Question: What jurisdiction, city, or county is the document associated with?
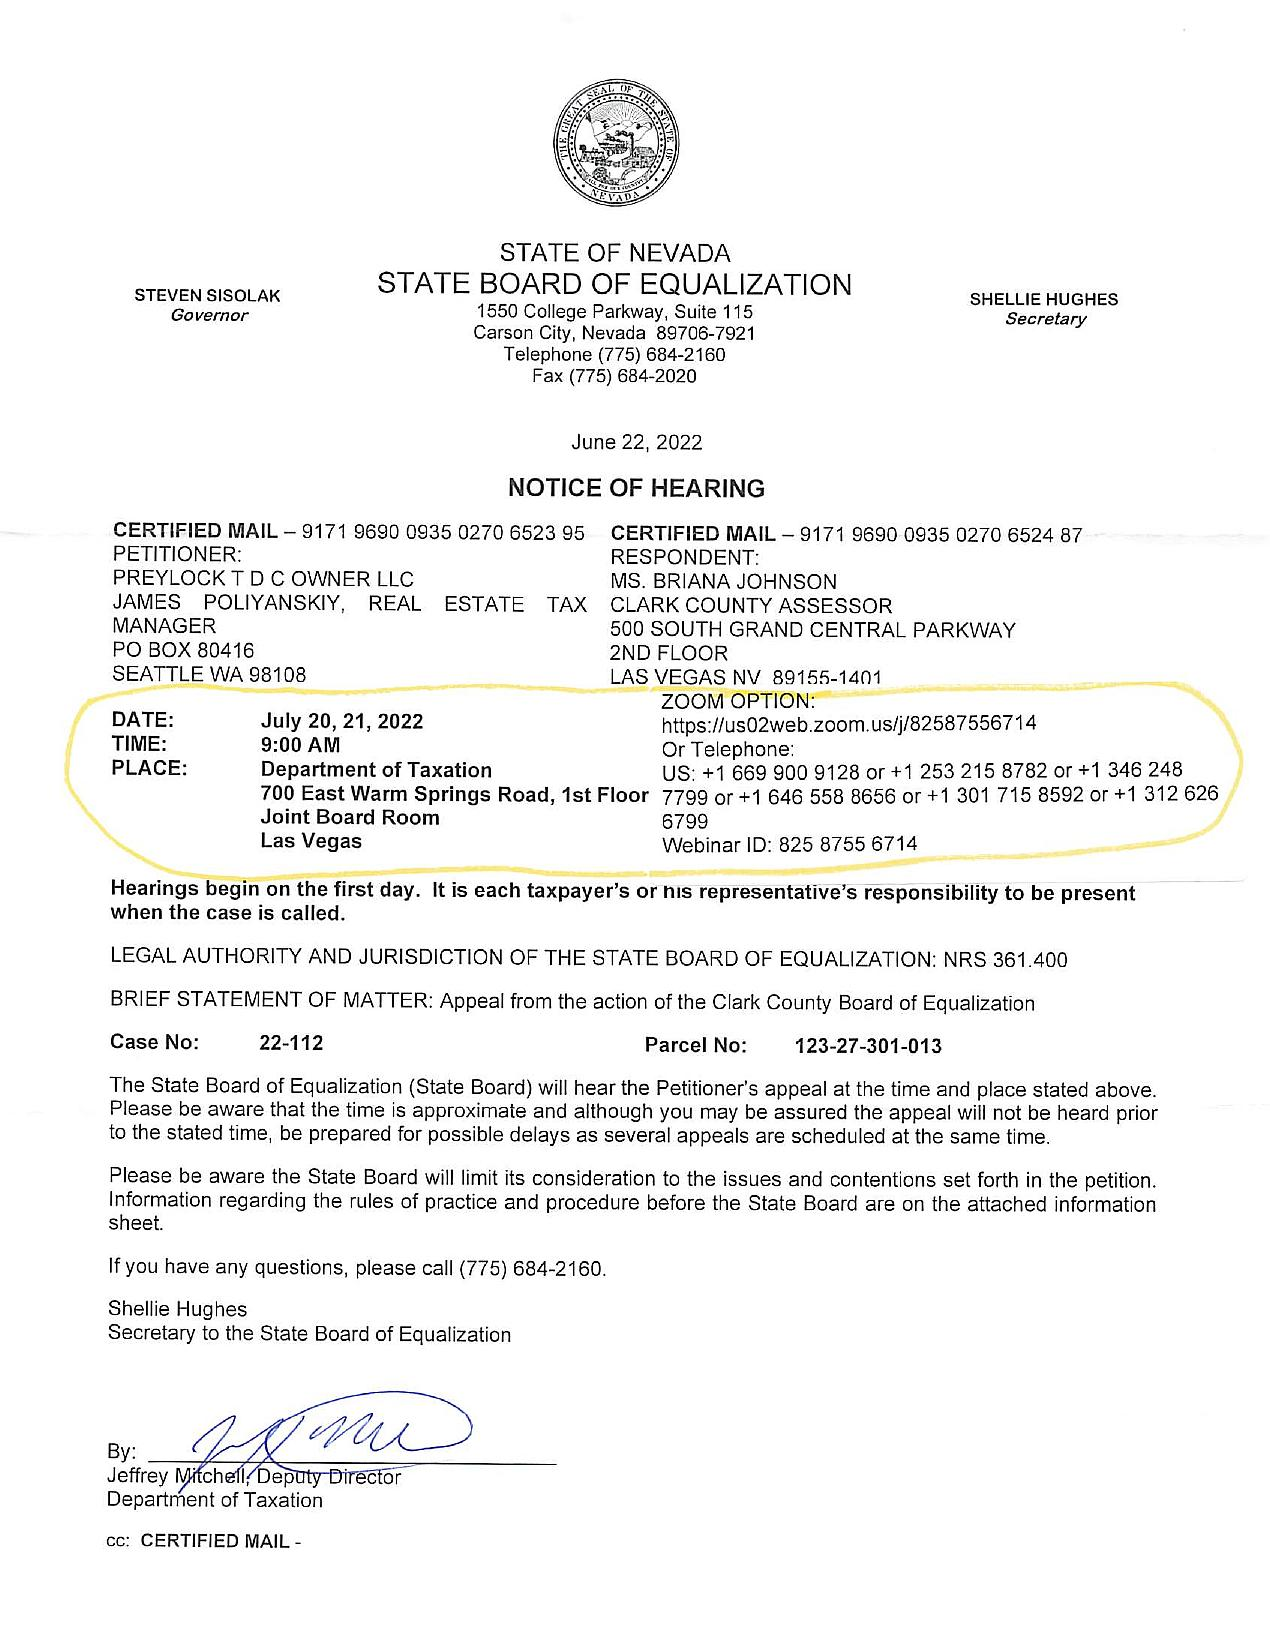
Answer: "Clark County"